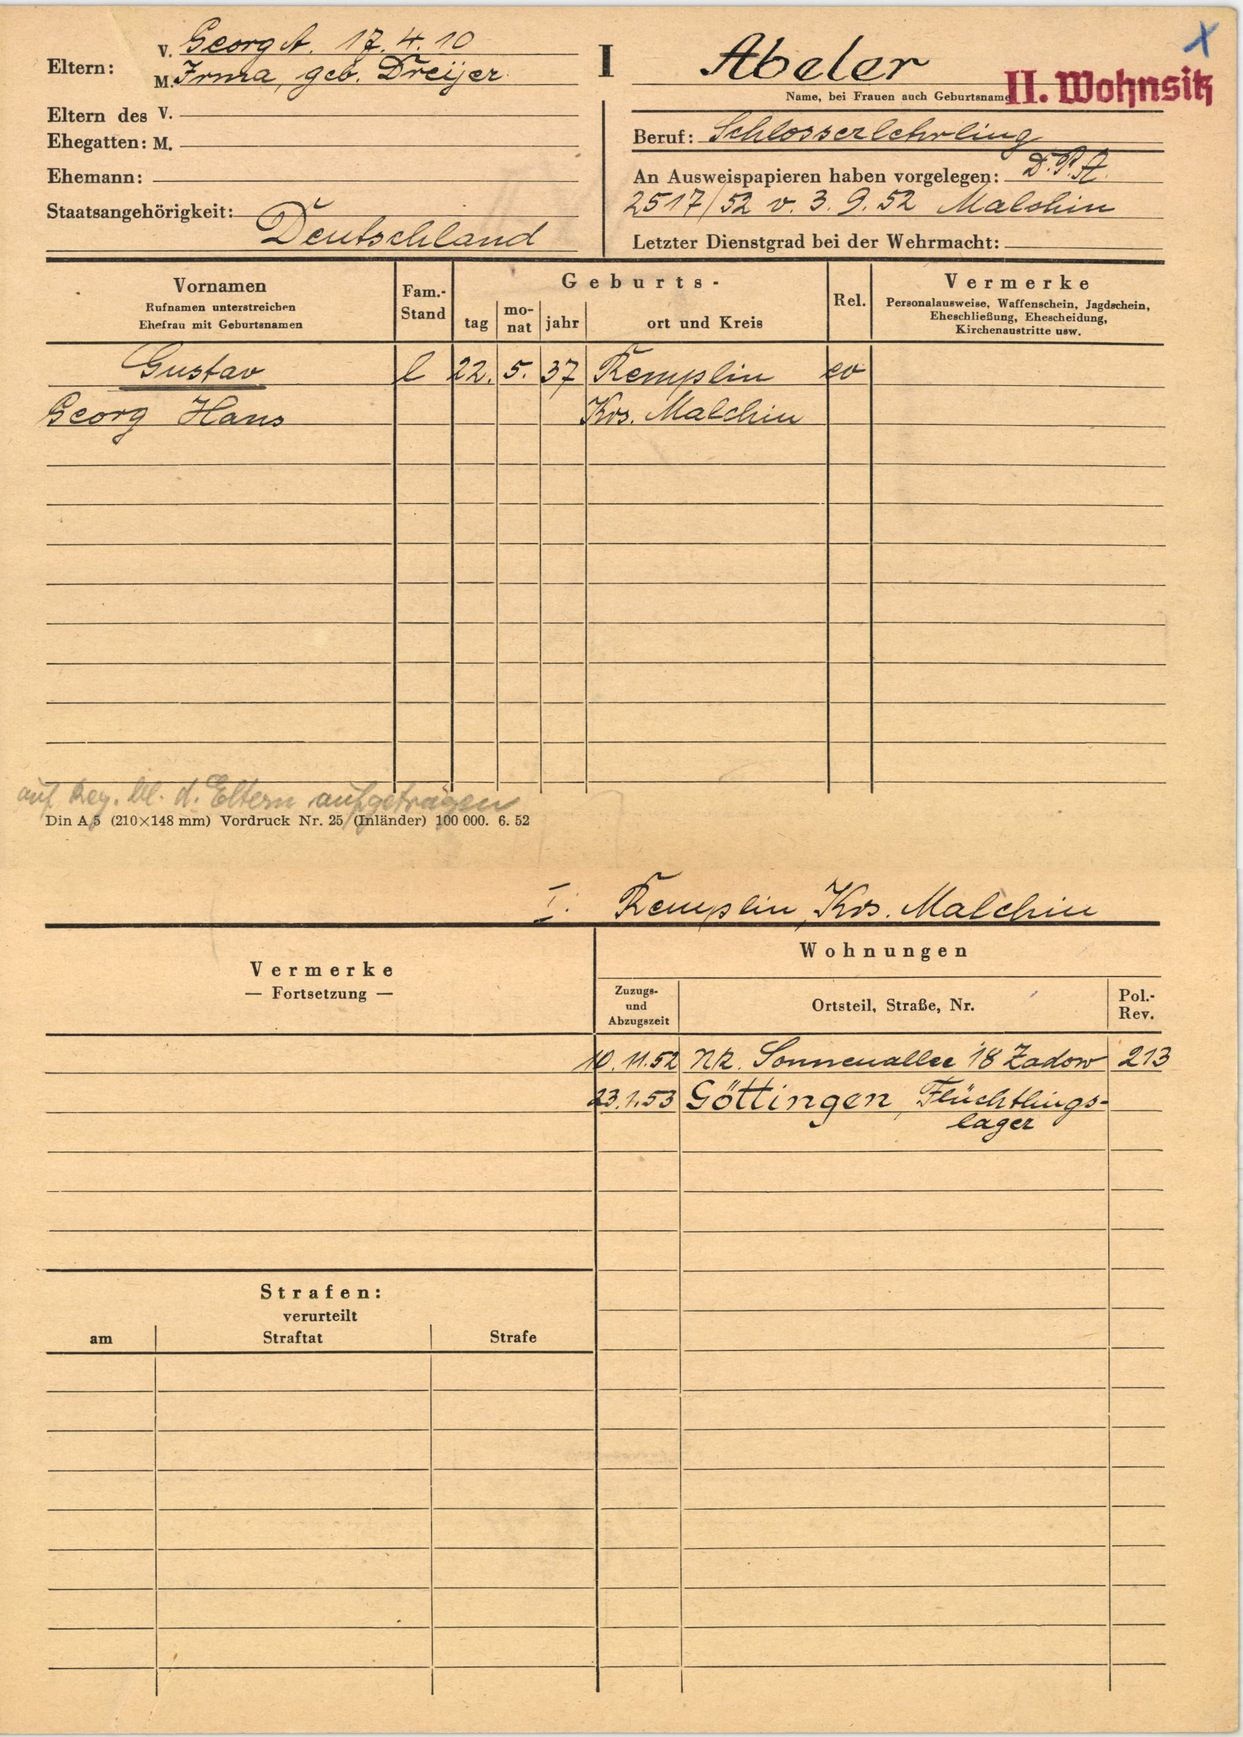
Abeler